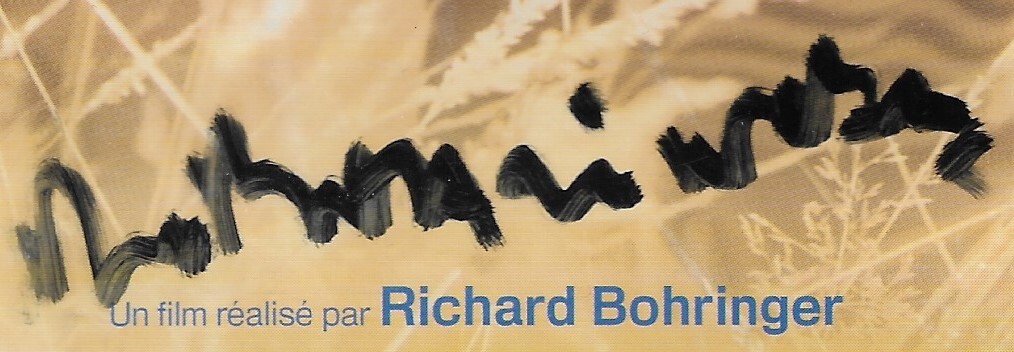
Signature of: richard bohringer